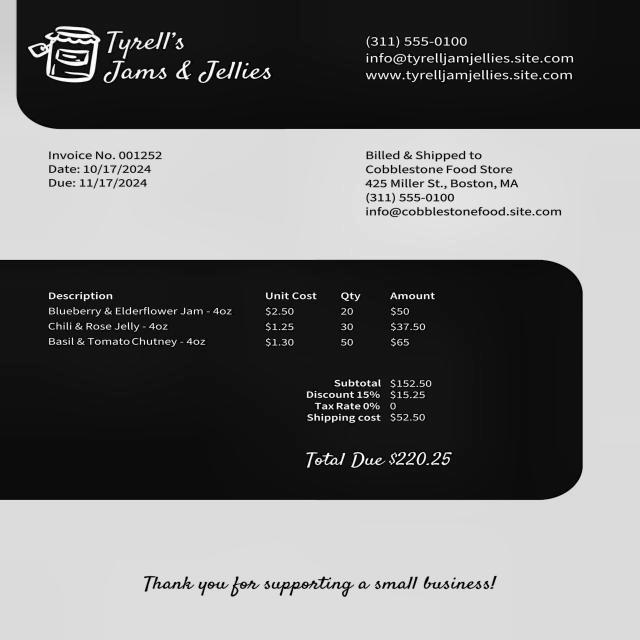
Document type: Invoice